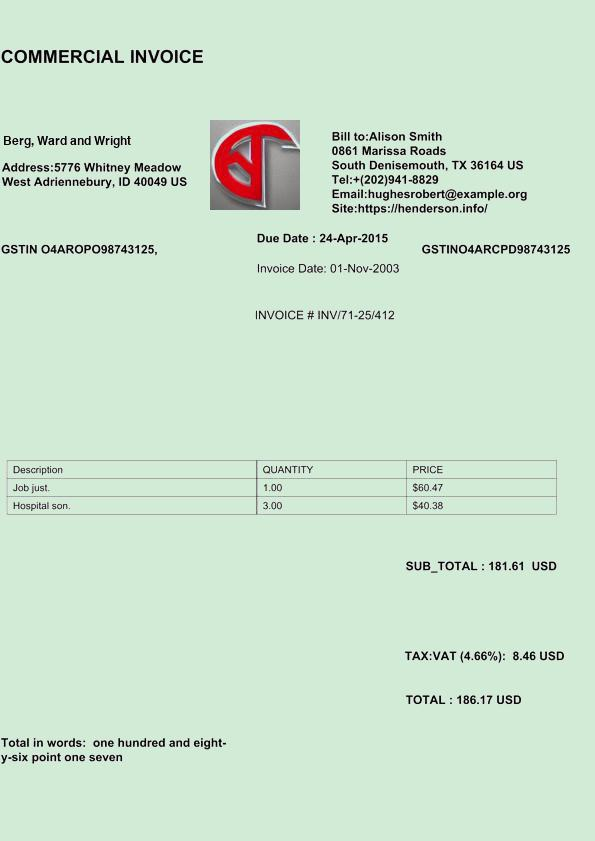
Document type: Invoice